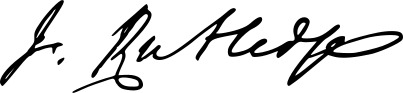
Signature of: john rutledge